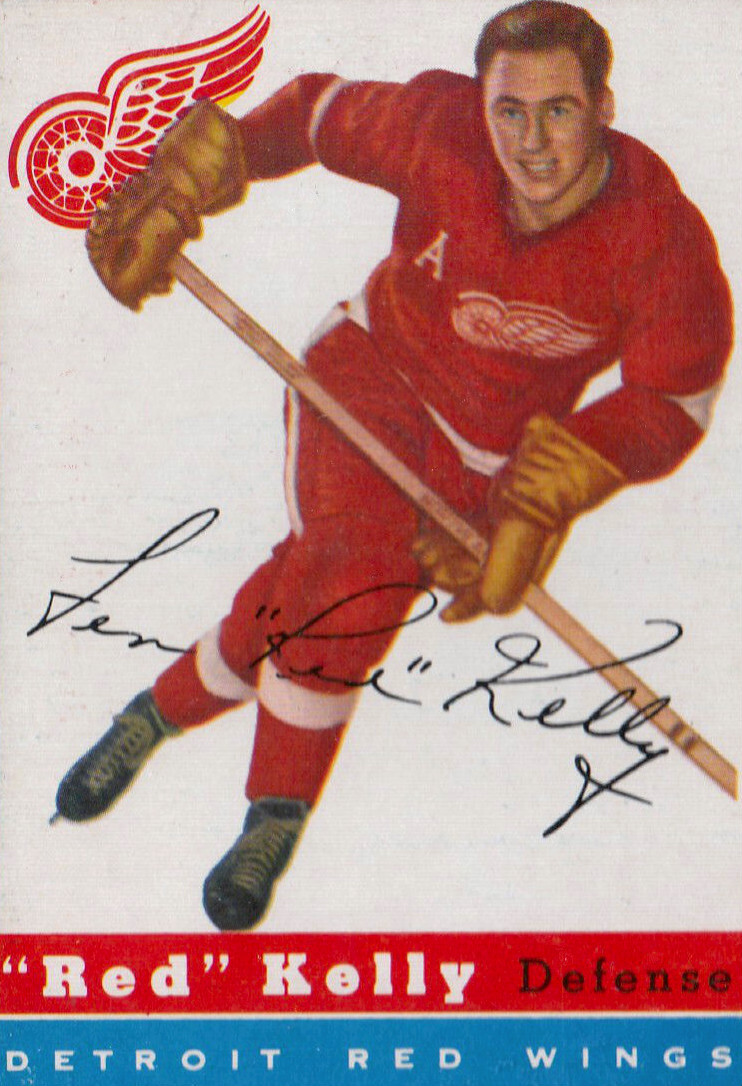
Signature of: red kelly